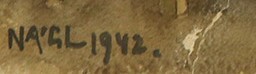
Signature of: františek mořic nágl